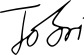
Signature of: jonathan sriranganathan